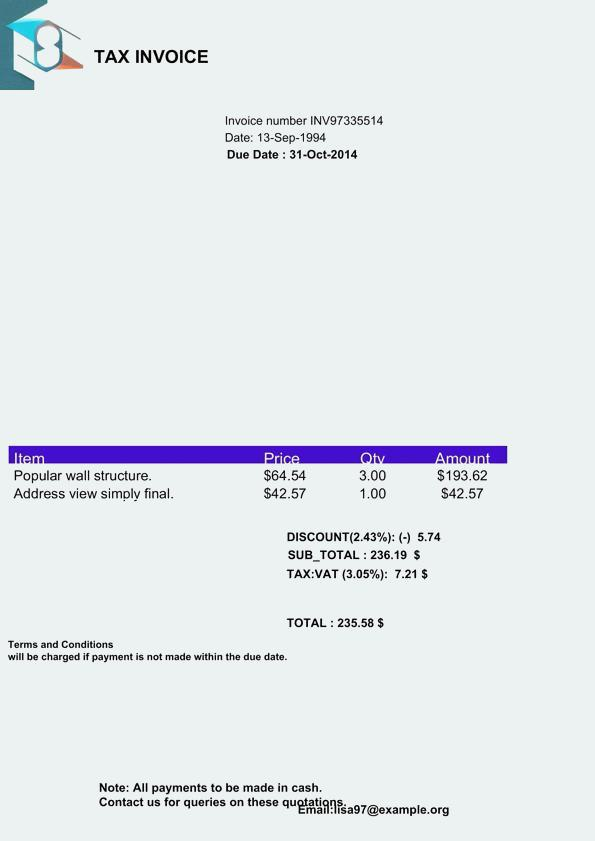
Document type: Invoice